Question: How is the history relevant to the case?
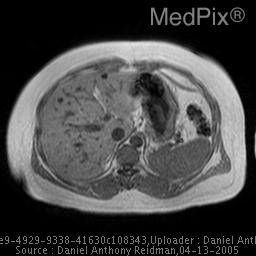
Answer: The patient's history of 45 yo female with multiple hepatic, non enhancing lesions seen on CTPA is key in understanding the case.